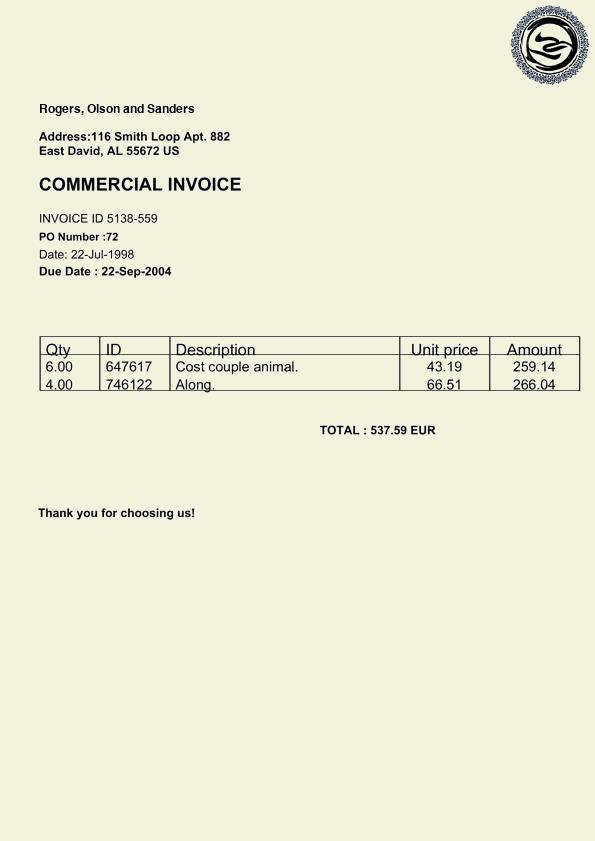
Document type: Invoice